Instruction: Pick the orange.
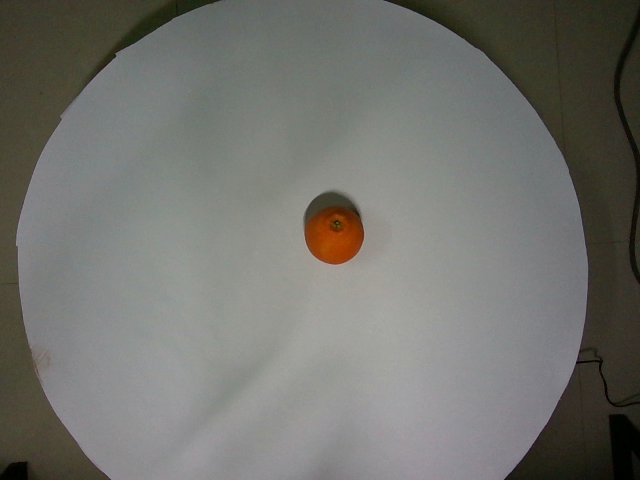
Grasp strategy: vertical